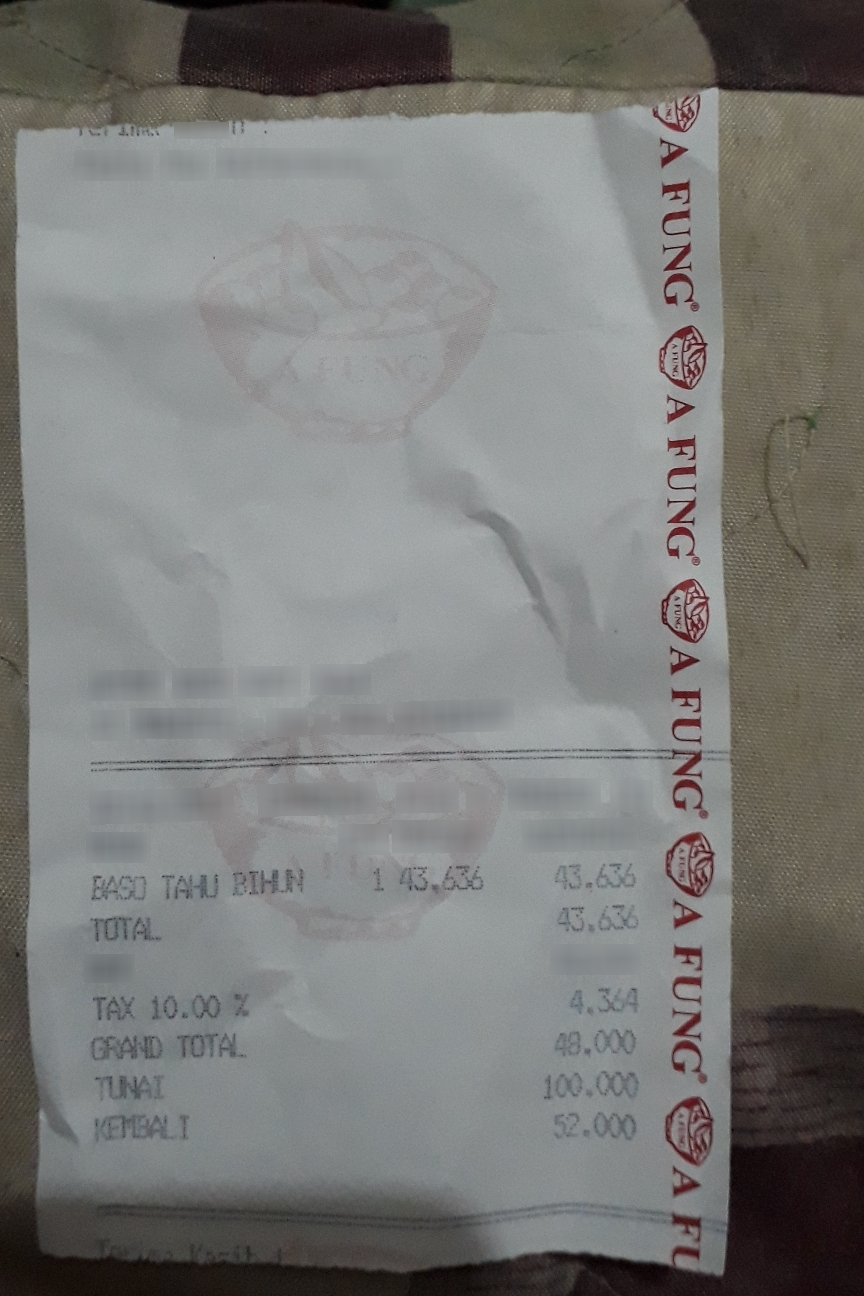
Number of items: 4
Subtotal: 43.636
Tax: 4.364
Total: 48.000
OCR text regions:
text: BASO
text: TAHU
text: BIHUN
text: 1
text: 43.636
text: 43.636
text: TOTAL
text: 43.636
text: TAX
text: 10.00
text: %
text: 4.364
text: GRAND
text: TOTAL
text: 48.000
text: TUNAI
text: 100.000
text: KEMBALI
text: 52.000